Question: What was observed in the imaging?
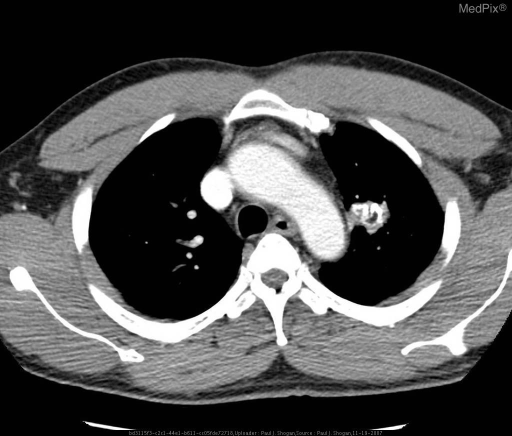
Answer: The imaging shows PA chest radiograph demonstrate a well circumscribed opacity within the LUL. The lateral view demonstrates a well circumscribed opacity within the LUL, obscuring the trachea.

Axial contrast enhanced CT demonstrates a well circumscribed nodule in the LUL, with a lobulated border, and multiple clumps of calcium or ‘popcorn’ calcifications, as well as discrete areas of fat dispersed throughout the lesion. Axial contrast enhanced CT image of the thorax at the level of the aortic arch demonstrate a well circumscribed LUL nodule with a lobulated border containing fat (HU measuring -71)..